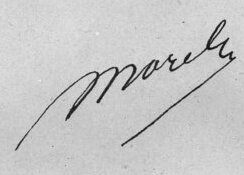
Signature of: bénédict morel